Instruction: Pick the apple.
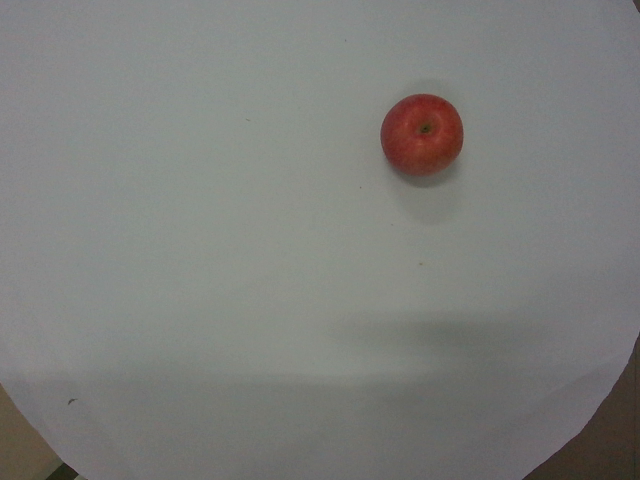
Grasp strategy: vertical